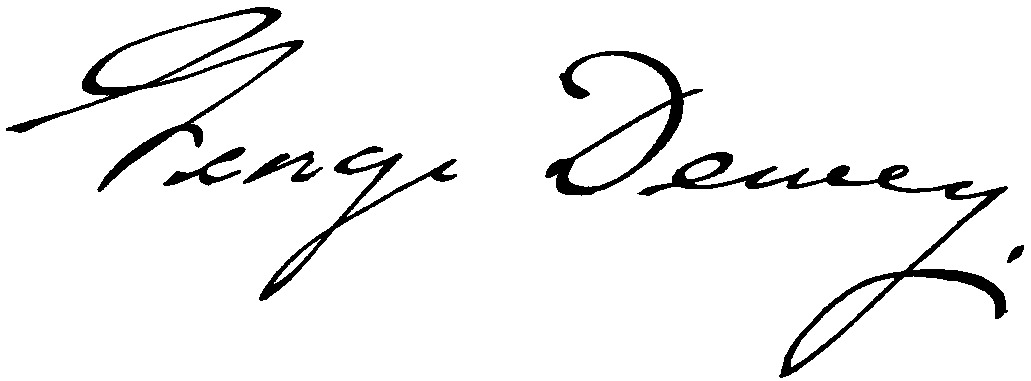
Signature of: george dewey